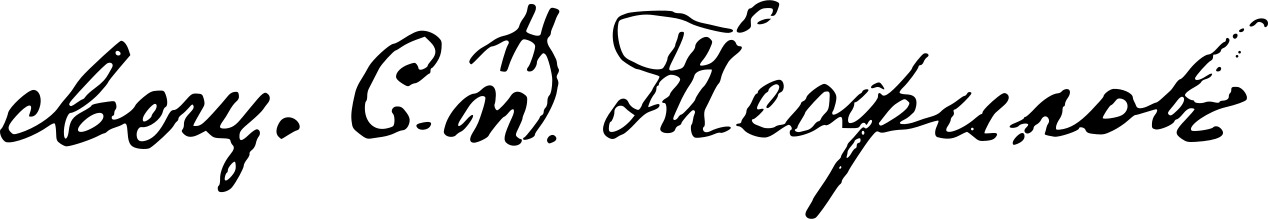
Signature of: q56508048